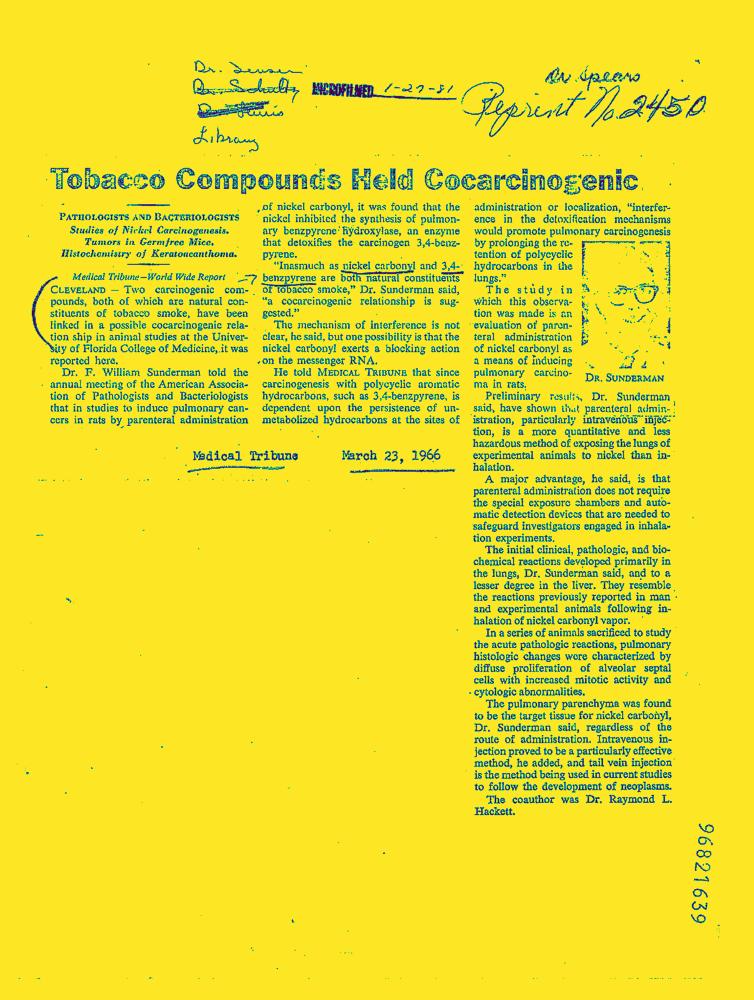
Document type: News-Article